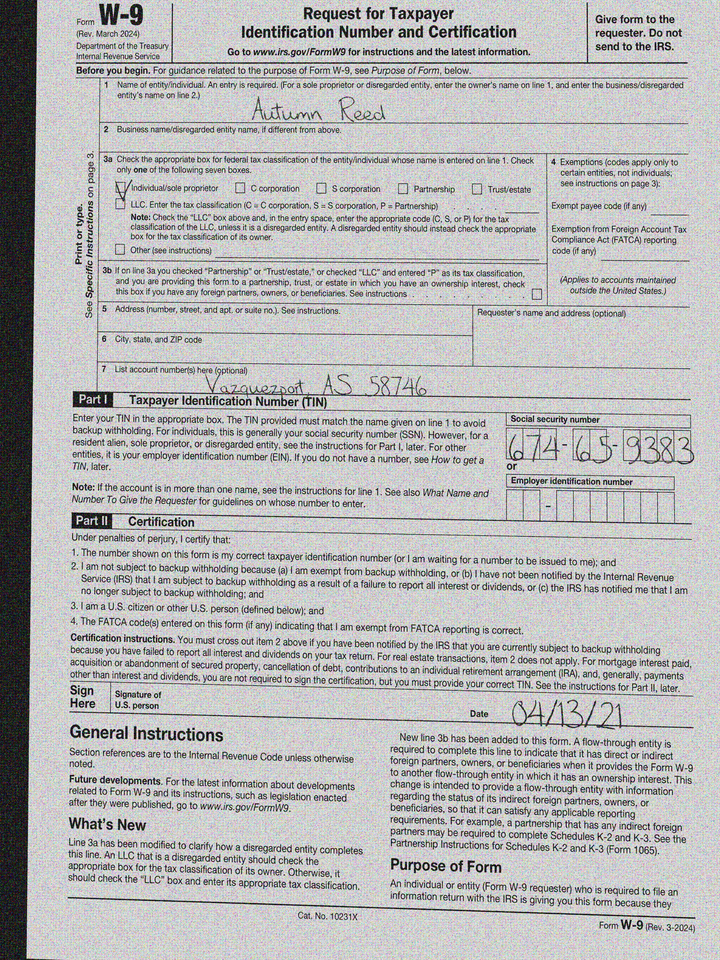
adr2: Vazquezport, AS 58746
cbx: yes
ssn: 674659383
enm: Autumn Reed
sdt: 04/13/21